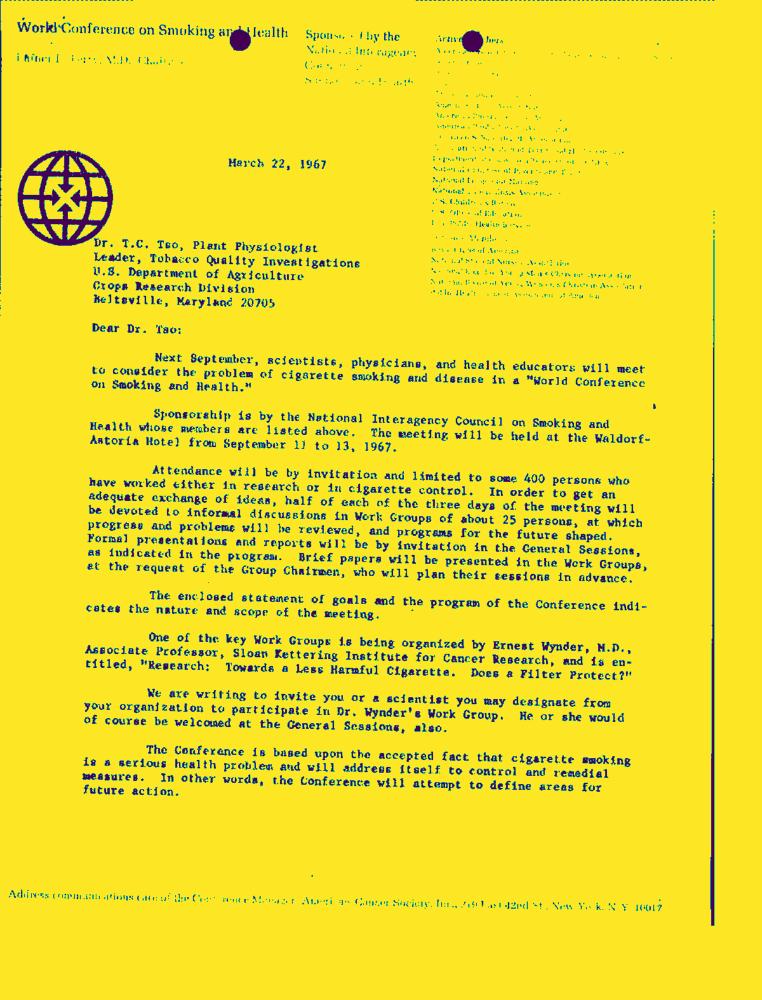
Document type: Letter-Doc